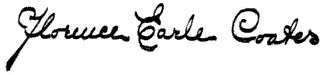
Signature of: florence earle coates